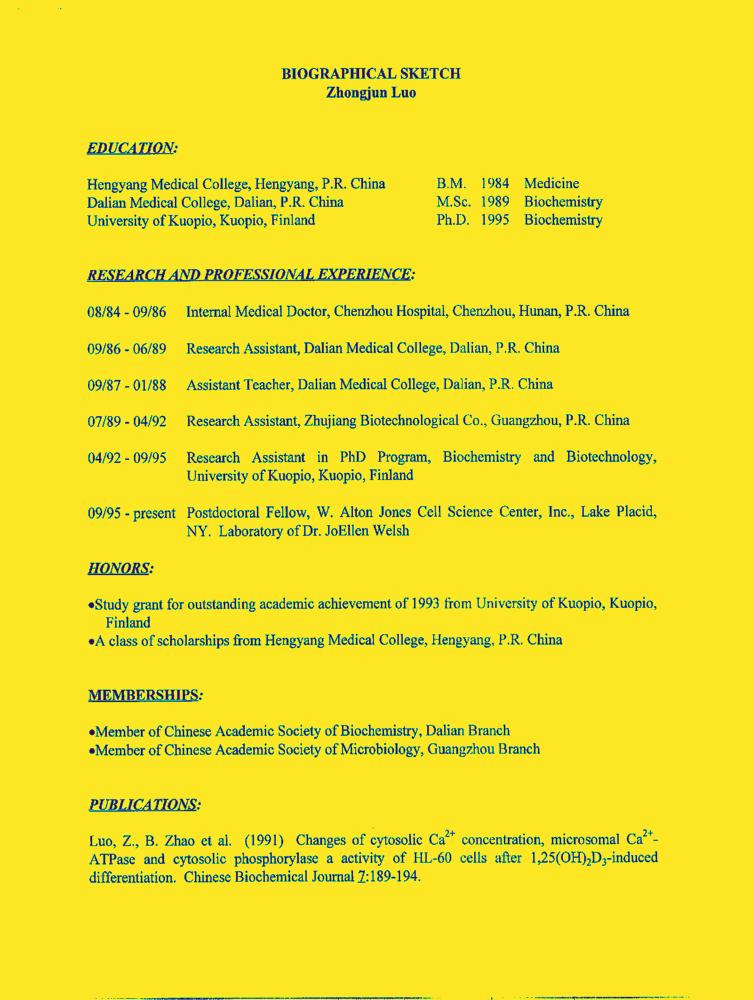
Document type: Resume-Doc